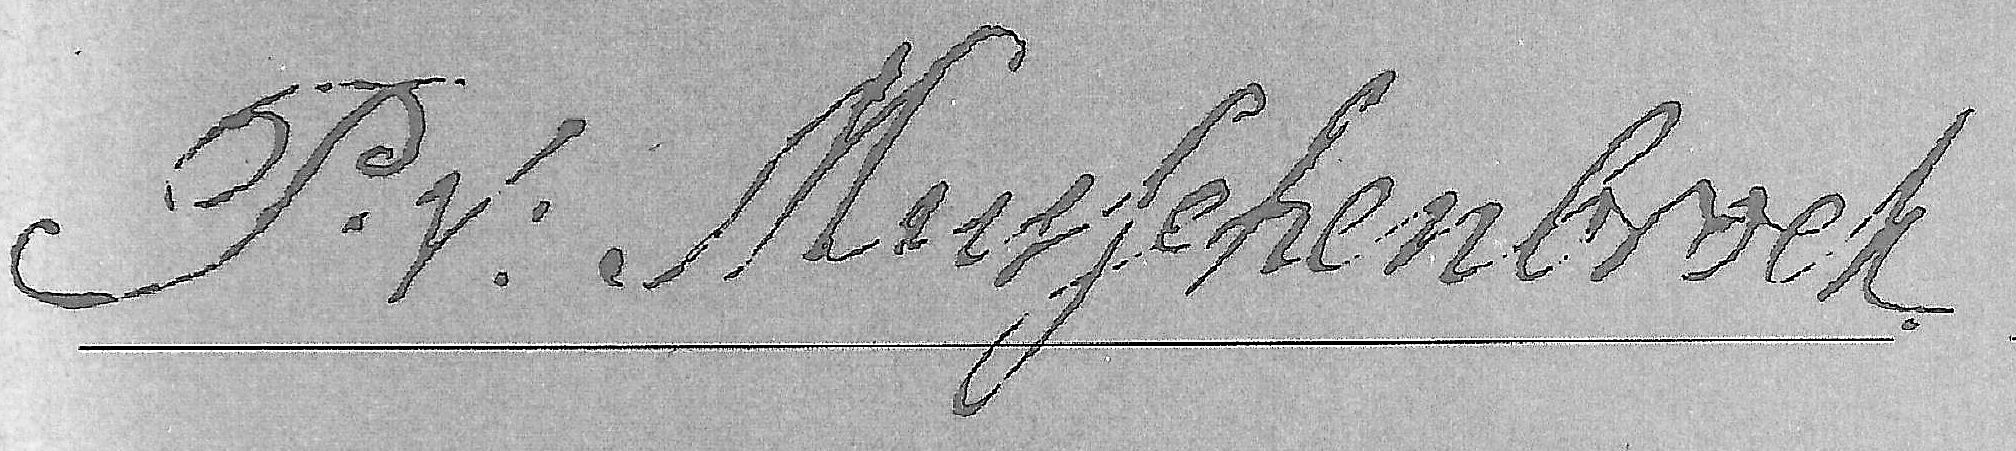
Signature of: pieter van musschenbroek